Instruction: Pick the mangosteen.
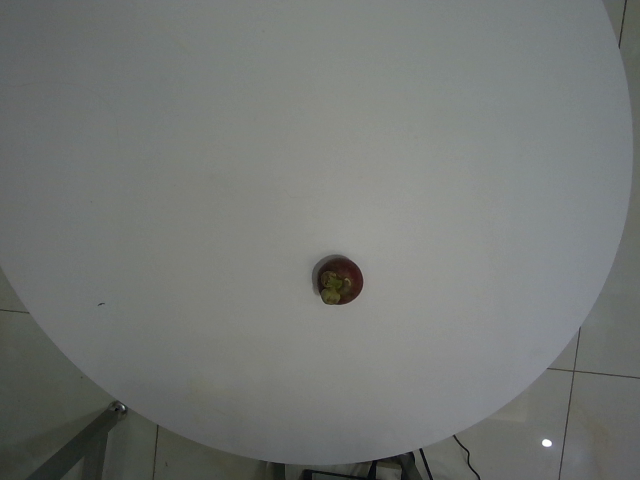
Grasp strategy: vertical